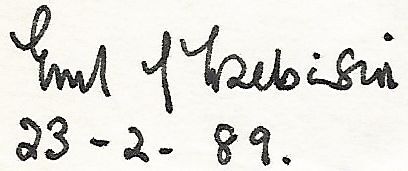
Signature of: errol trzebinski